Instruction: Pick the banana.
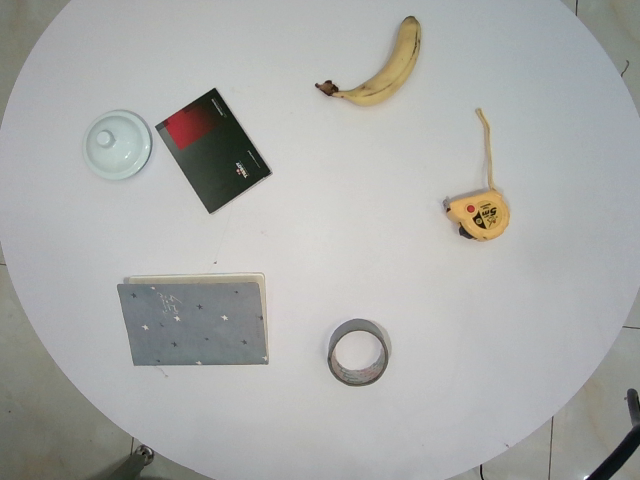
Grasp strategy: vertical